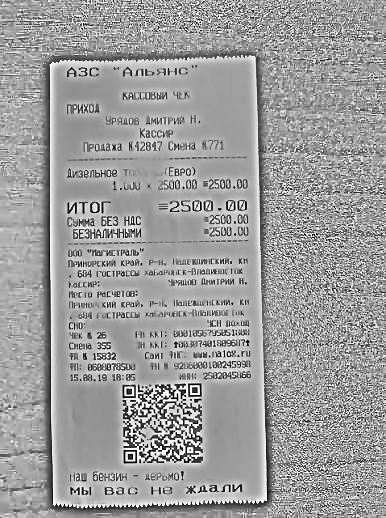
Продавец: 000 "АНТИСТРАЛЬ"
ИНН: 2502045866
Дата: 15.08.19 18:05
Товары: Дизельное ТГ (ЕВРО)
Количество: 1.000
Цена: 2500.00
Сумма: 2500.00
Итого: 2500.00